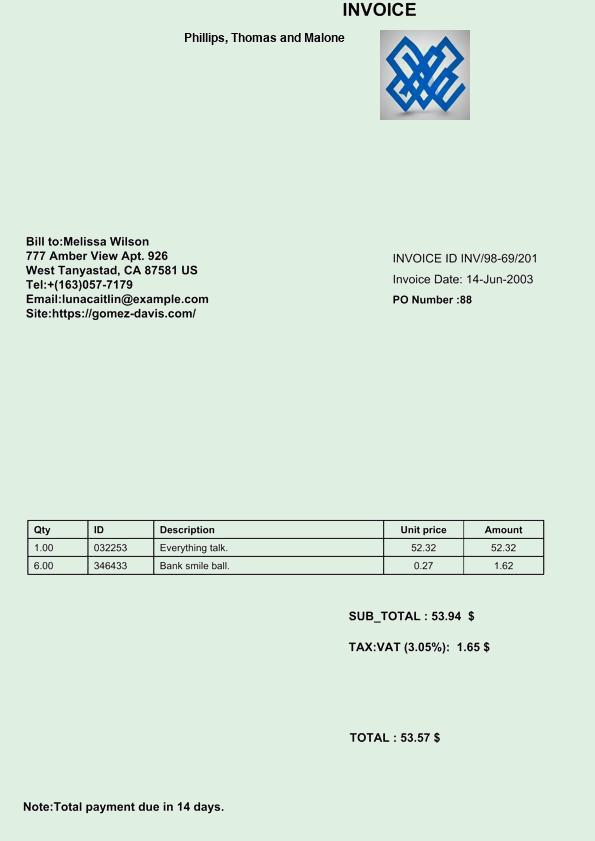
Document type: Invoice